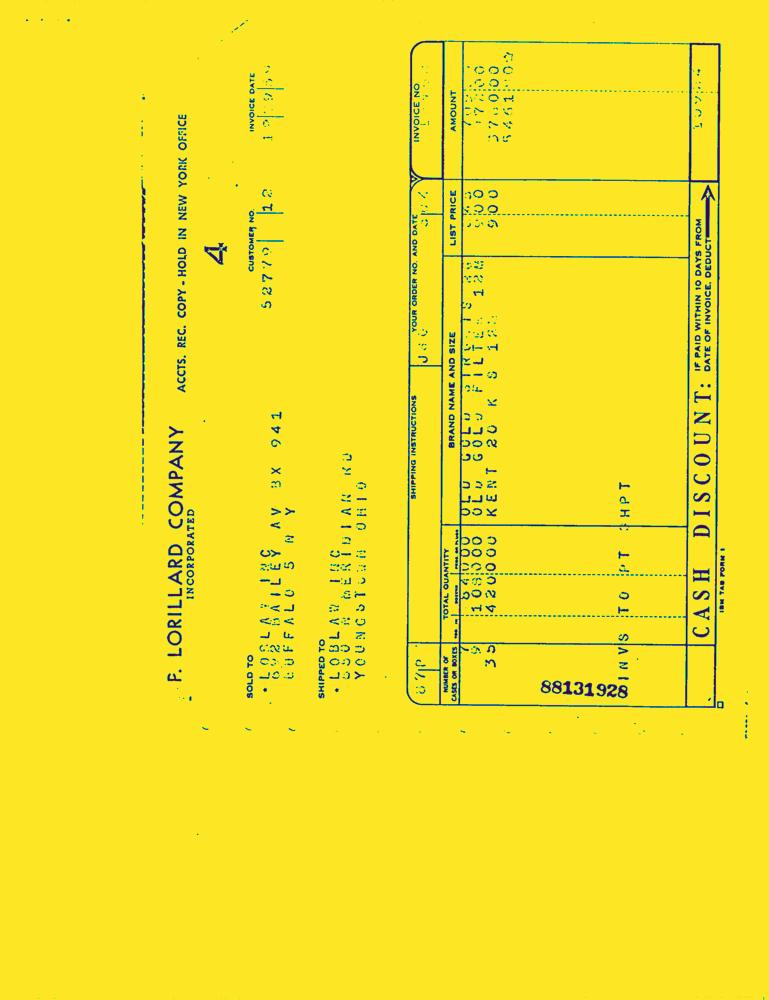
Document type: Invoice-Doc